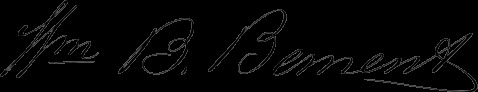
Signature of: william b bement